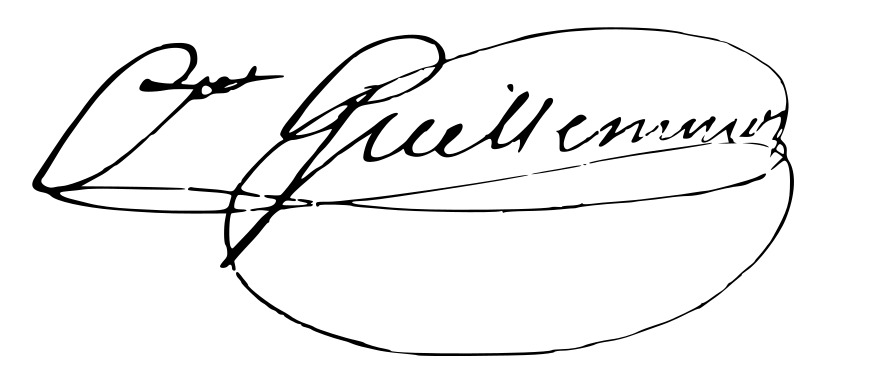
Signature of: armand charles guilleminot